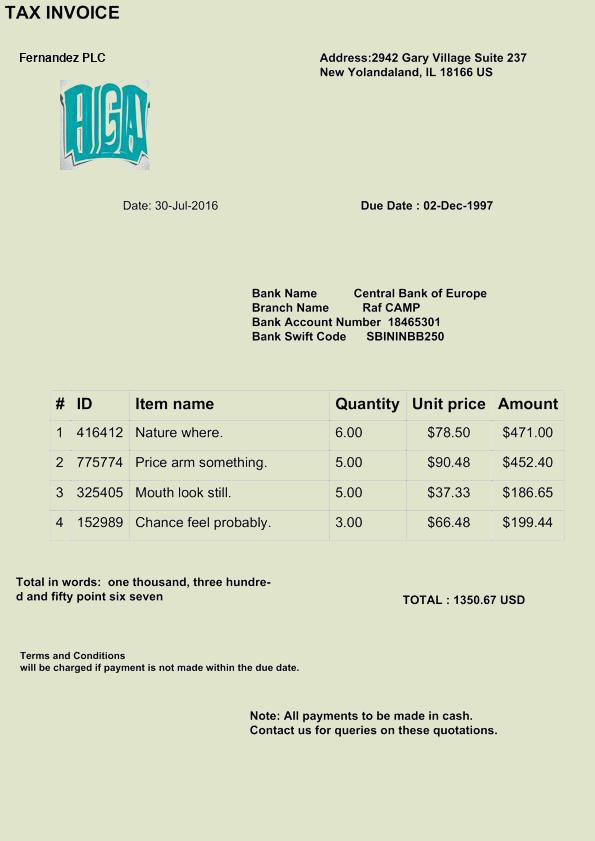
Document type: Invoice